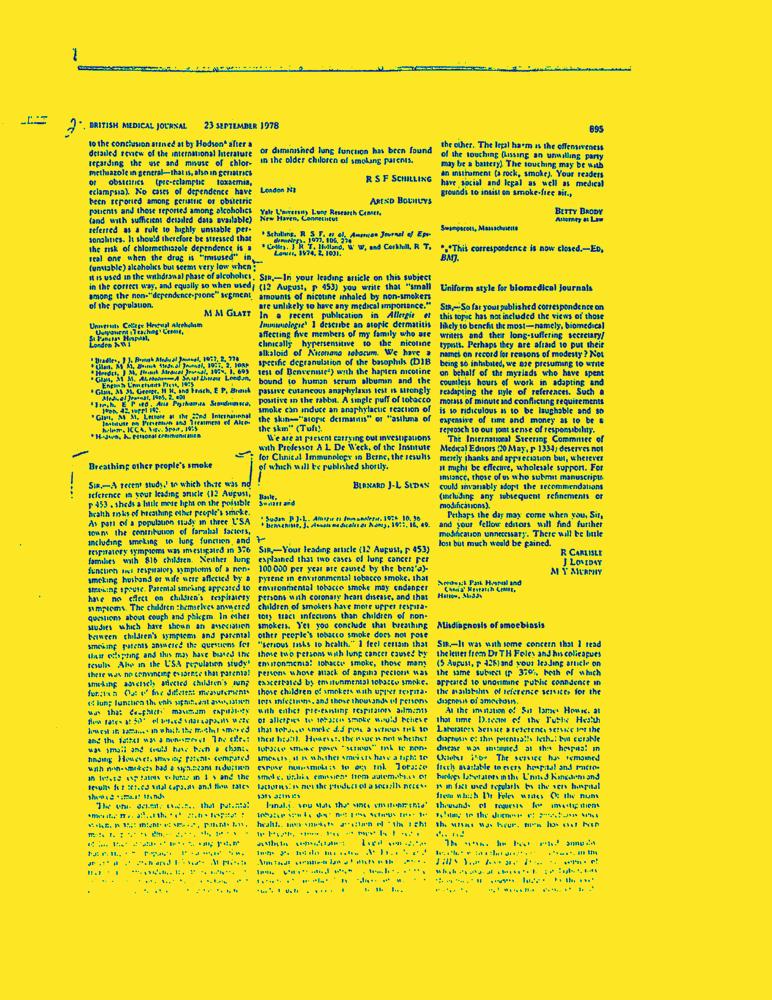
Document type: Letter-Doc